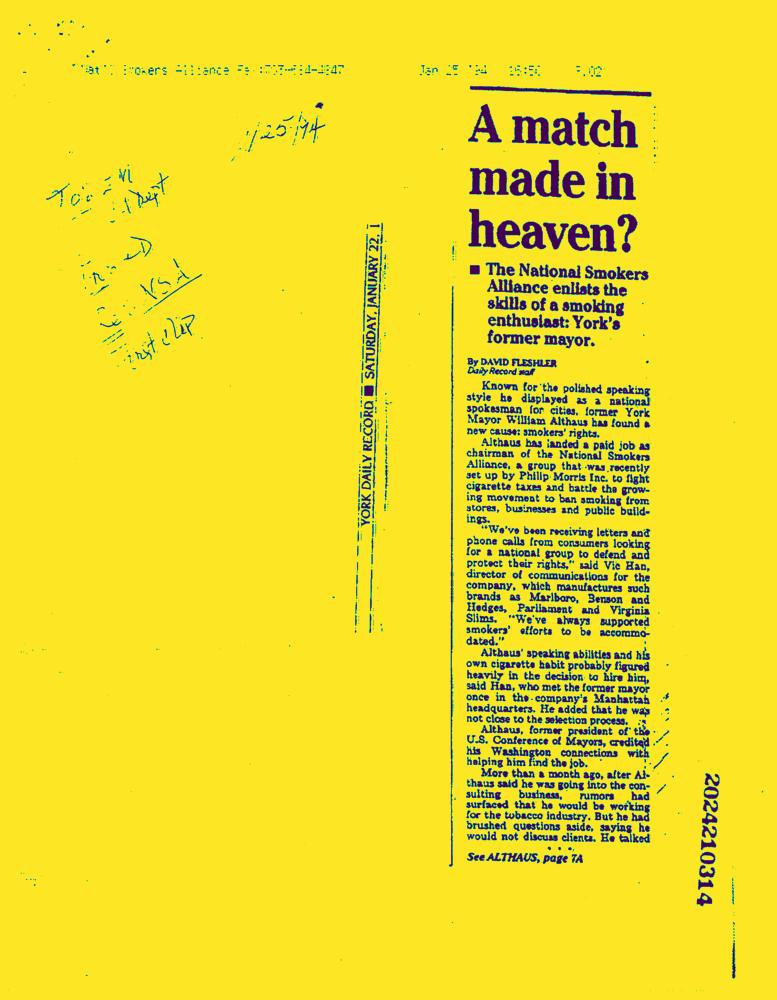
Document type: News-Article